Question: What is the main concern?
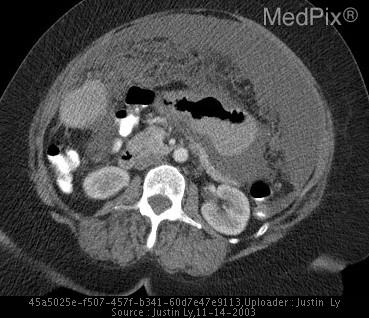
Answer: The findings suggest CT FINDINGS:  There is a significant amount of ascites within the abdomen extending down into the pelvis where a heterogeneous and calcified mass is identified.  This is in the area near the uterus and probably represents a fibroid uterus, although there is a lot of streaking artifact limiting visualization of the structures in the pelvis.  There is fluid surrounding this calcified heterogeneous mass without definite identification of the ovaries; ovarian mass cannot be excluded.  Within the upper abdomen, there is the appearance of omental caking concerning for metastatic process, seeding the greater omentum; ovarian malignancy is most common cause of this finding and is suspected in this older female patient.

US FINDINGS:   The uterus is enlarged measuring 9.97 x 6.65 x 8.96 cm and has a heterogeneous appearance consist with a fibroid uterus, which was suspected on recent CT. There is a 4.9 x 4.1 x 6.3 cm anterior myometrial fibroid identified.  There is a marked amount of free-fluid noted within the pelvis. The left adnexa /ovary is not well seen.  Within the right adnexal region, the right ovary is visualized and is enlarged measuring 4.75 x 3.65 x 4.2 cm, and contains a complex cystic mass measuring 2.6 x 2.5 x 3.3 cm.  This mass contains numerous septations some of which are irregular and thickened.  There is no significant blood flow within the mass.  The right ovary itself demonstrates normal arterial and venous blood flow and spectral Doppler analysis.. Axial contrast-enhanced CT shows greater omentum caking and massive ascites.. The patient might have a history of 62-year-old African American female presents with diffuse abdominal pain and bloating.  bHCG was negative..